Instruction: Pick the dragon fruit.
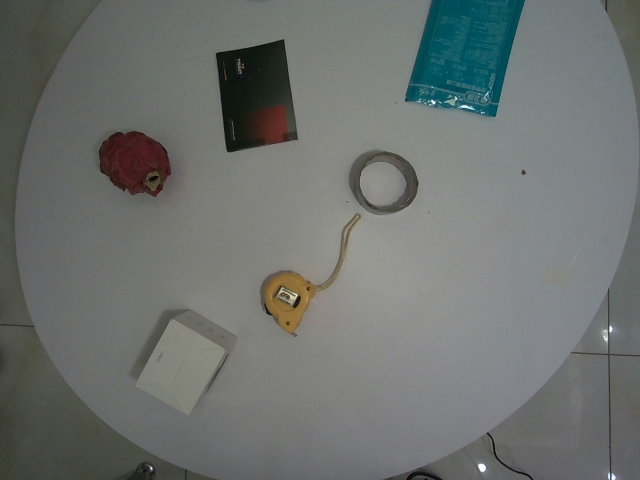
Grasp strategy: vertical